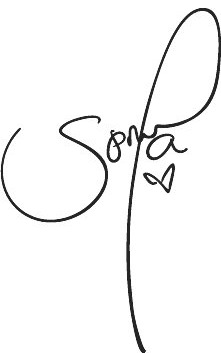
Signature of: soraya arnelas